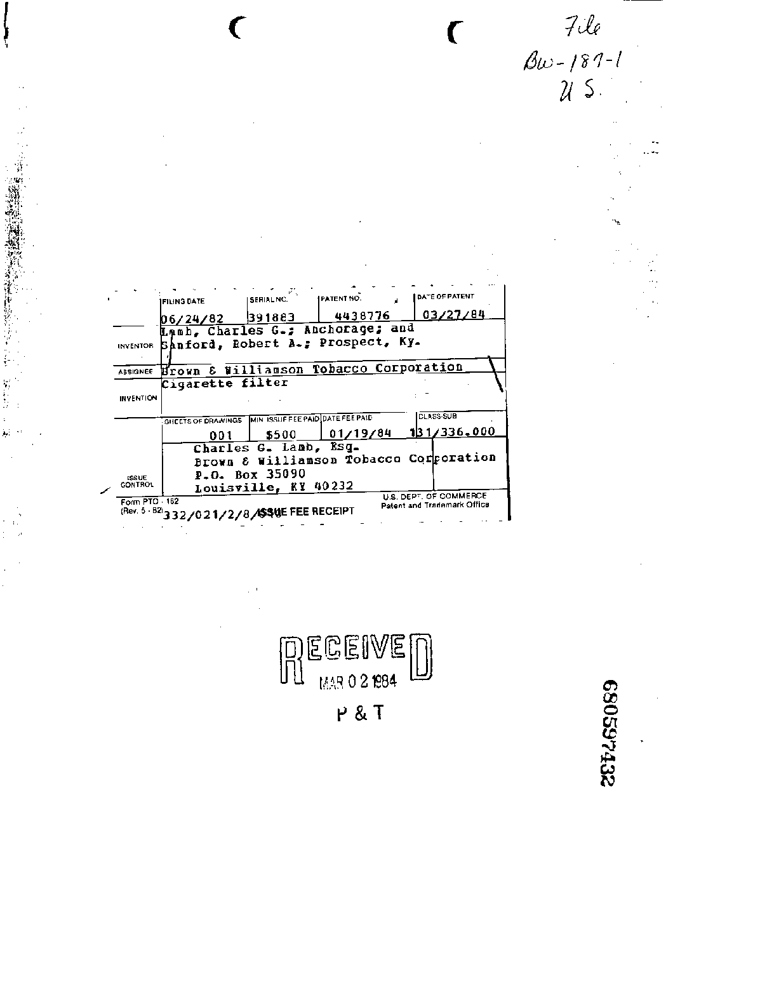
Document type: Invoice